Question: What could the diagnosis suggest?
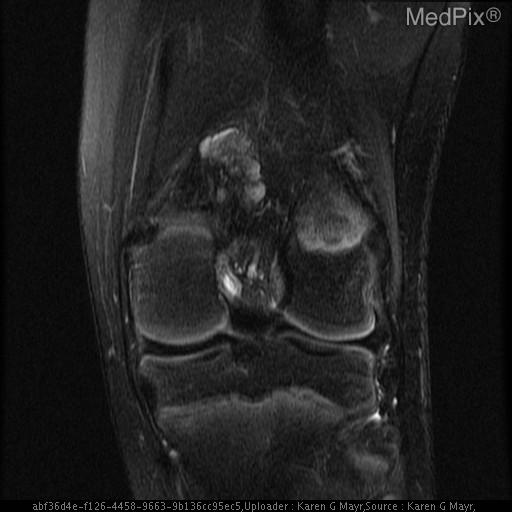
Answer: The possible diagnosis includes osteochrondroma
osteosarcoma.